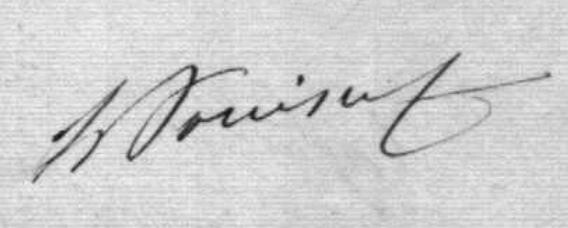
Signature of: pierre léon bouisset